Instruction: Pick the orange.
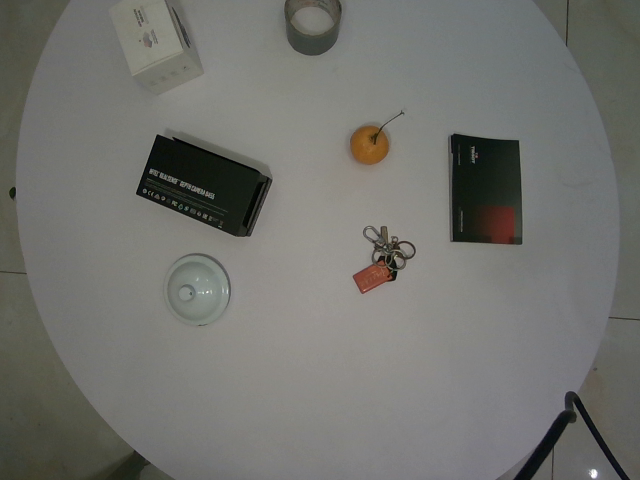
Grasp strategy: vertical